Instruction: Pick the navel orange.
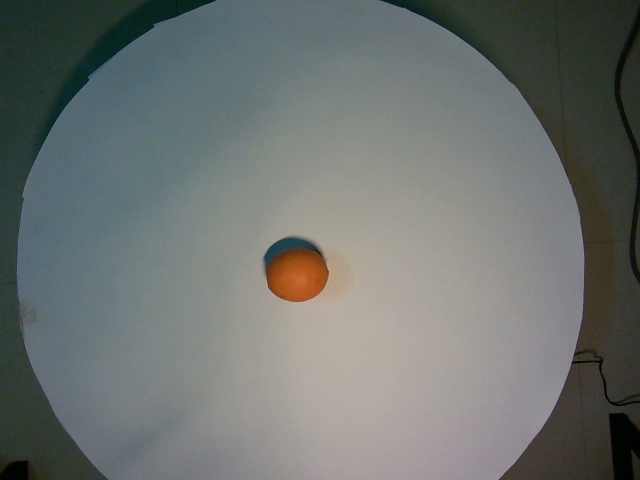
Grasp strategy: vertical